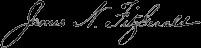
Signature of: james newbury fitzgerald